Question: Which state is mentioned in the document?
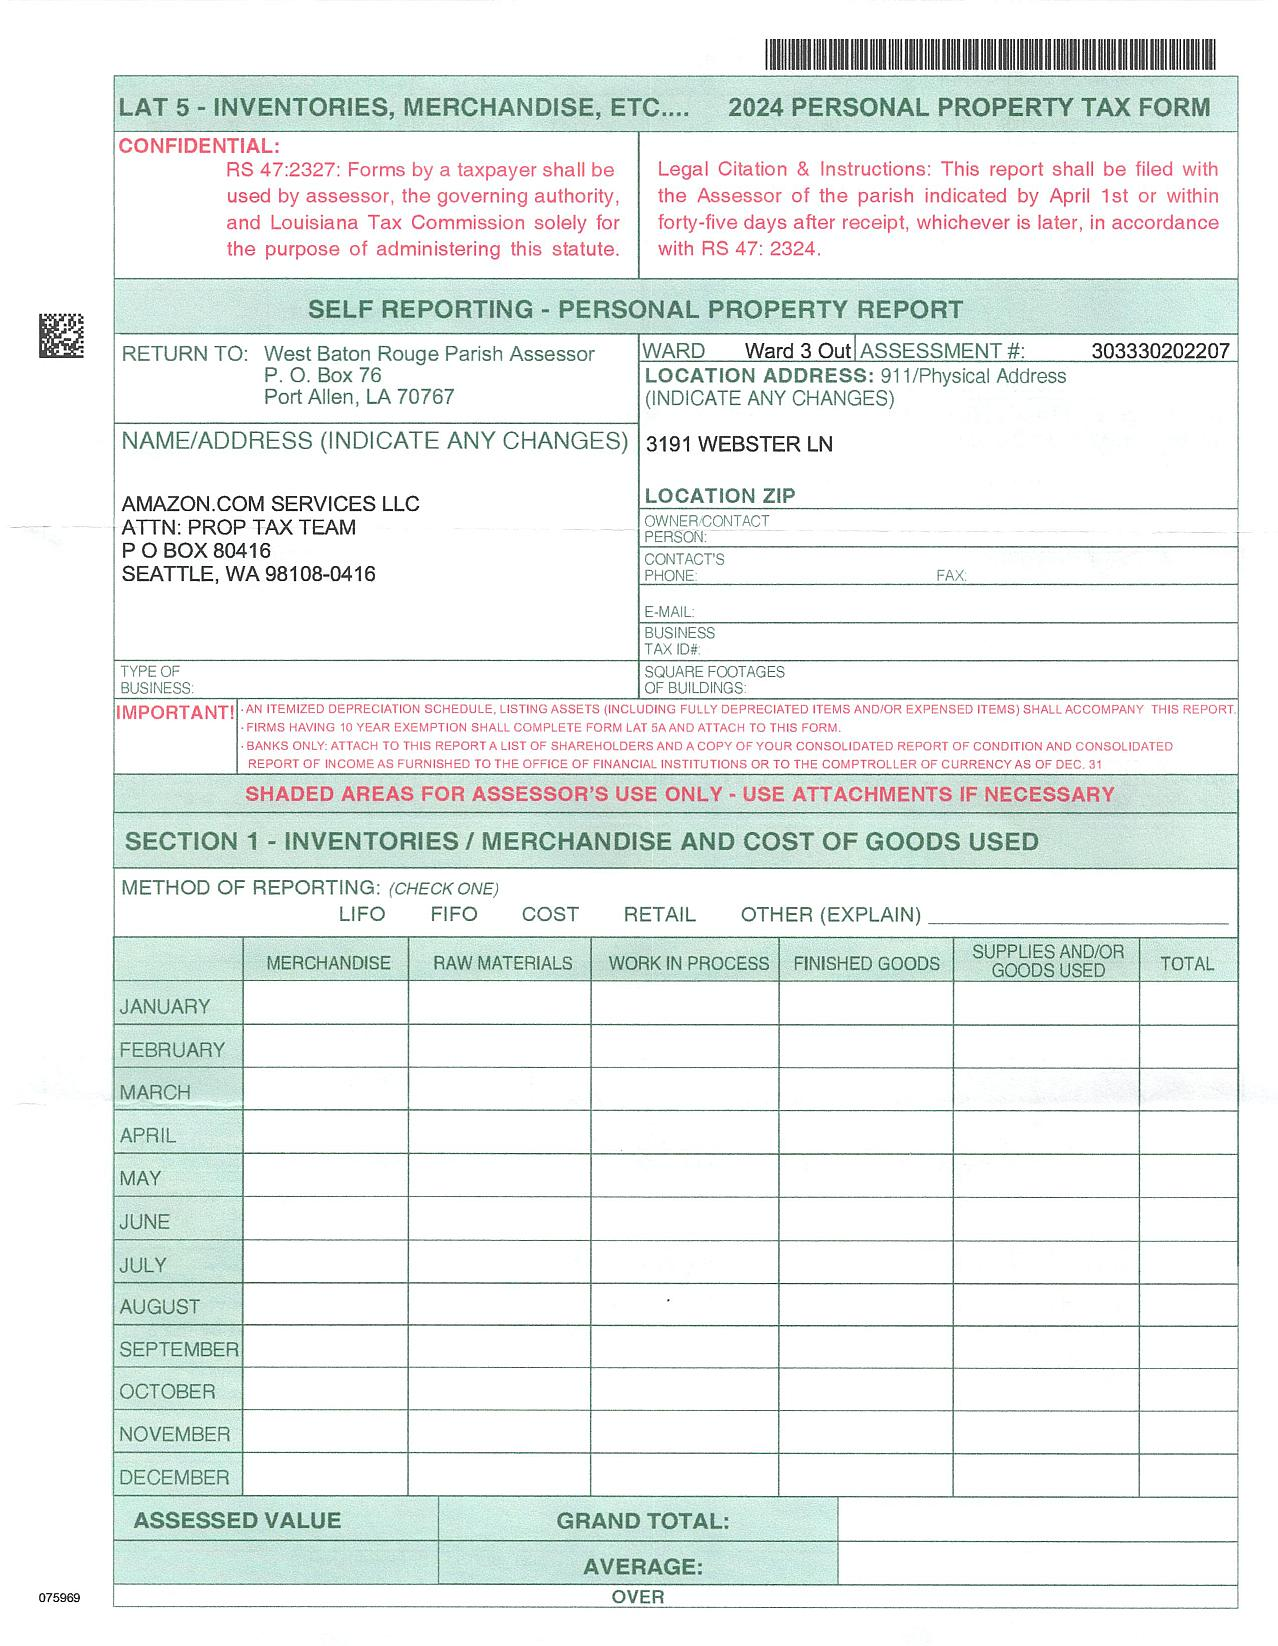
Answer: "Louisiana"